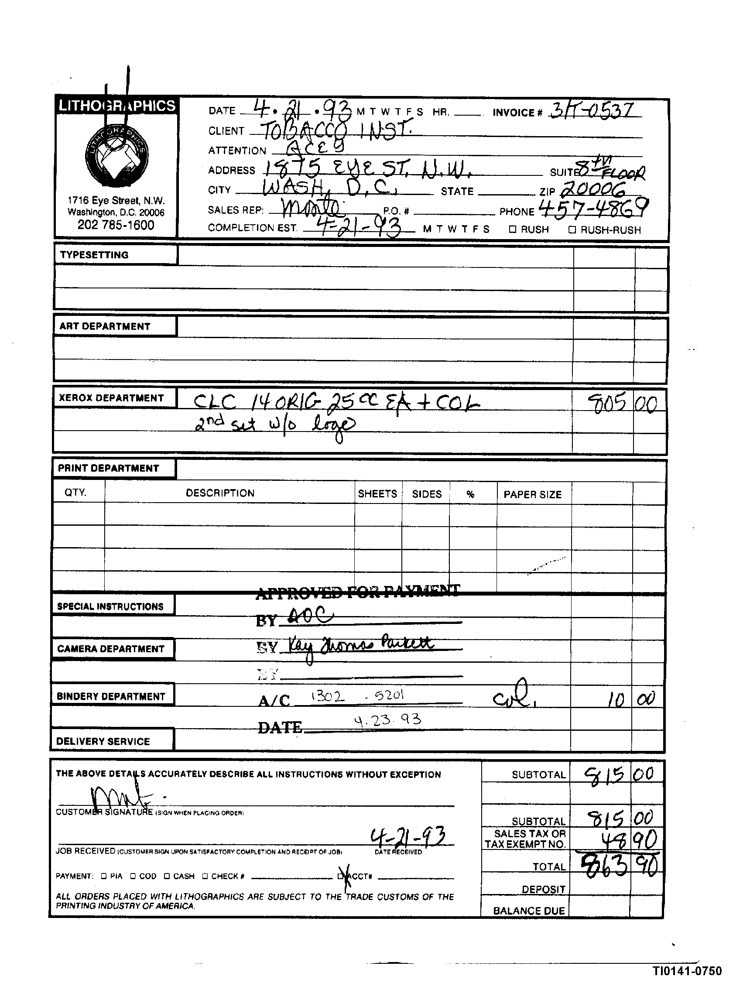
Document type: Invoice